Question: What is the total amount of taxes owed as per the document?
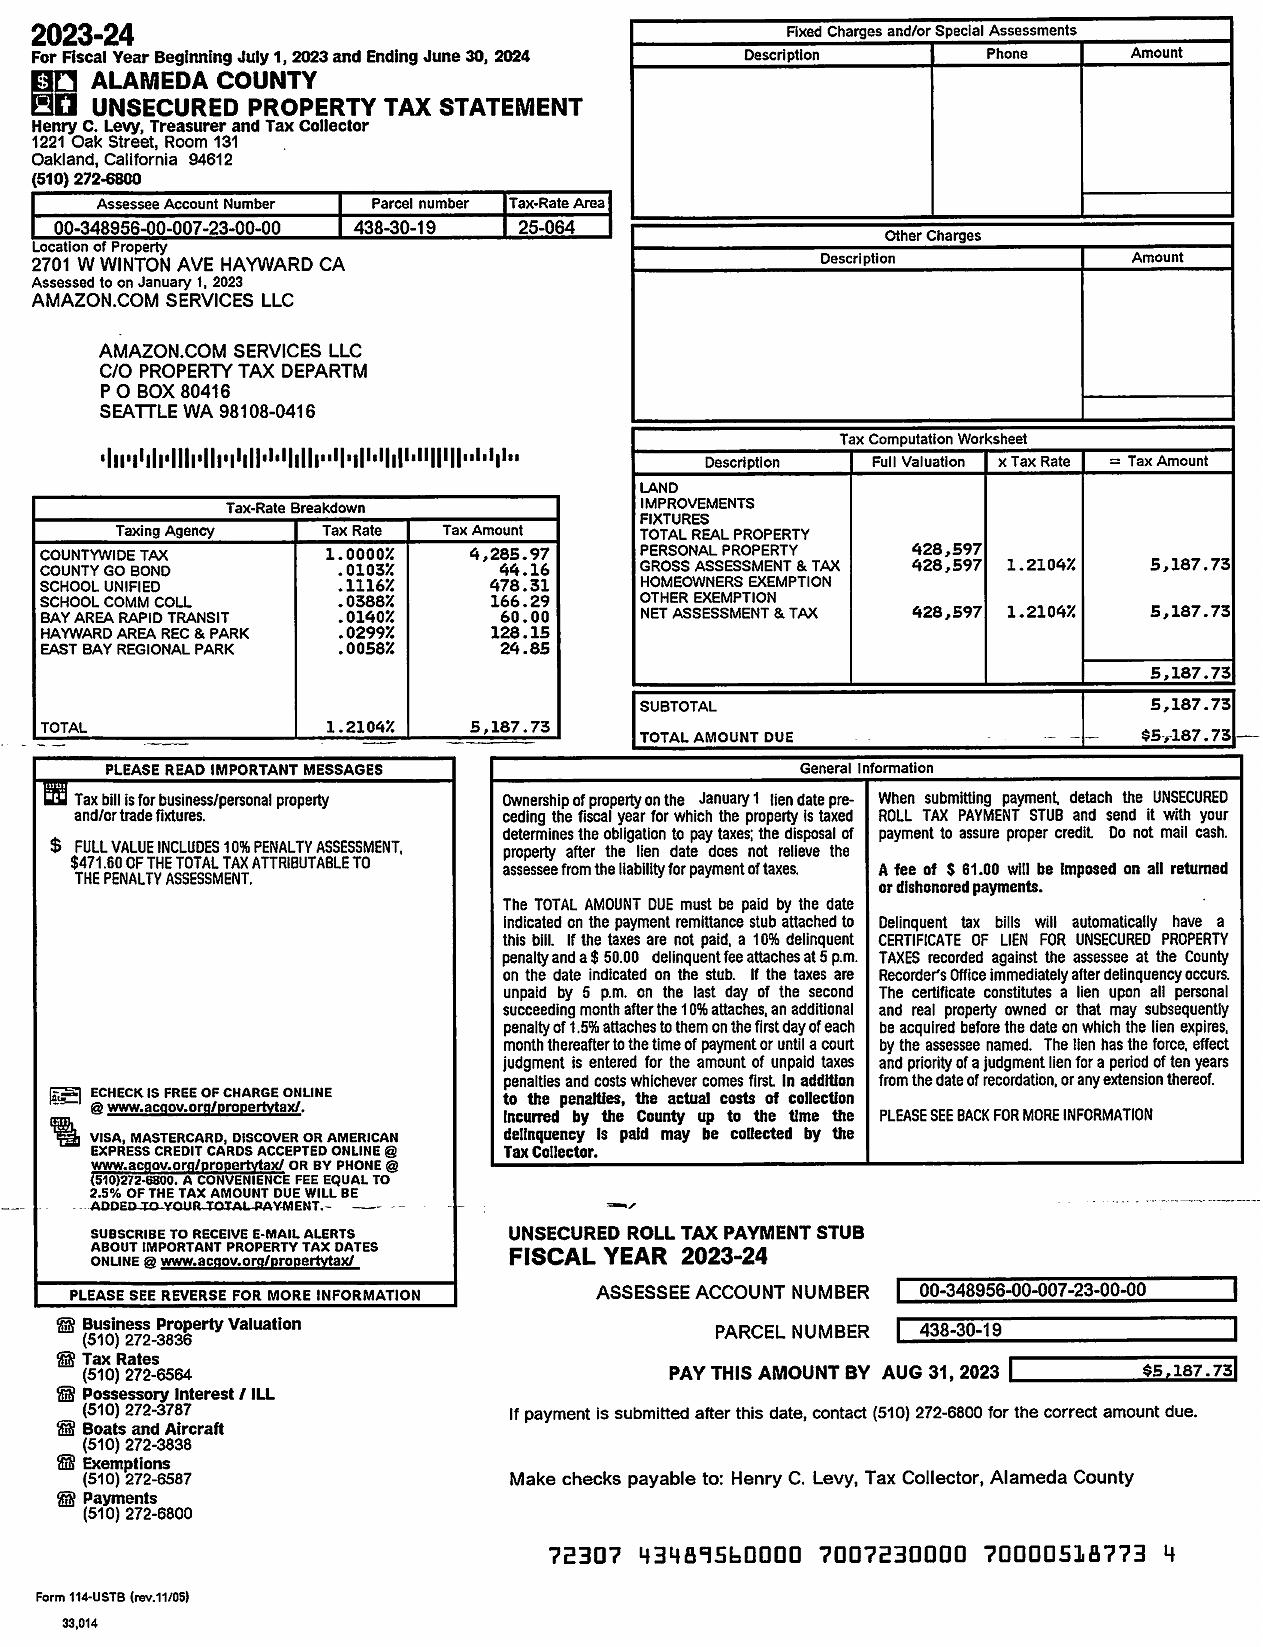
Answer: "$5,187.73 "